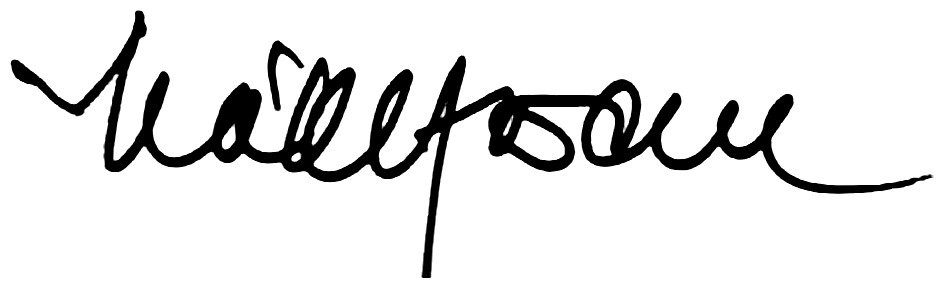
Signature of: ferenc mádl